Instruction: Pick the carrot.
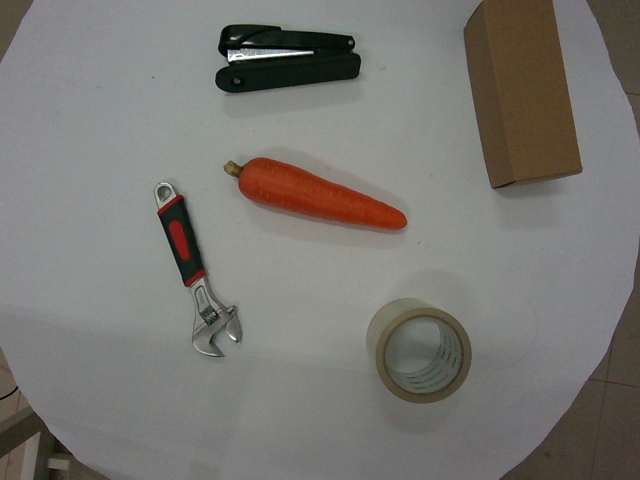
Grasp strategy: vertical